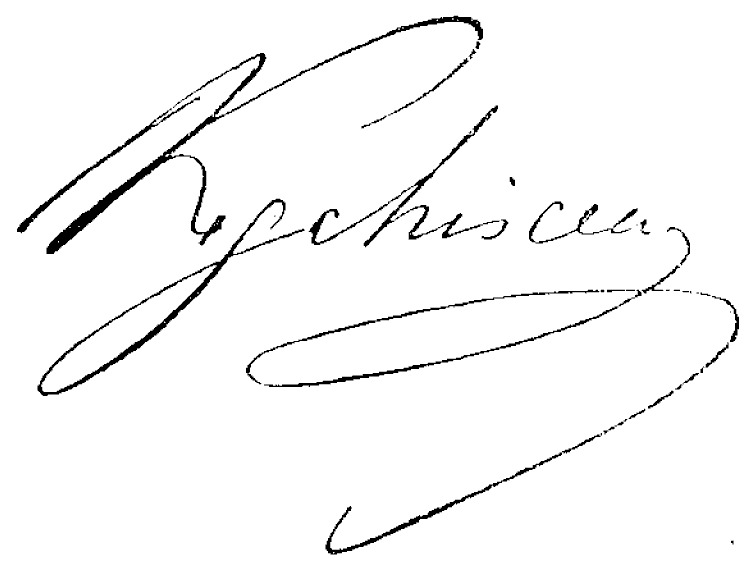
Signature of: mihail kogălniceanu